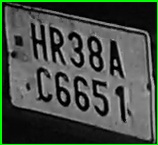
License plate number: HR 38AC 6651